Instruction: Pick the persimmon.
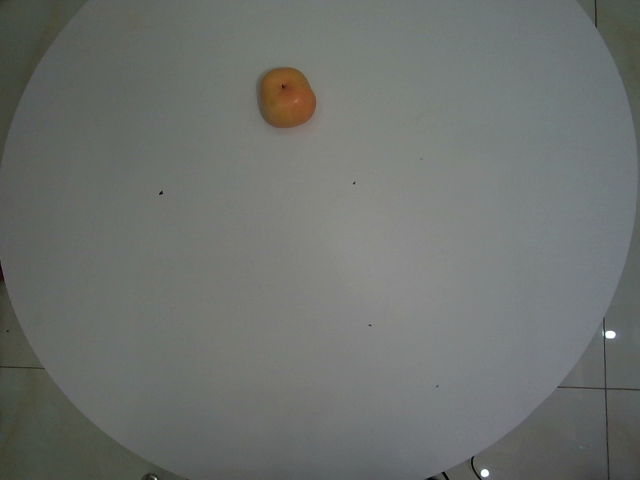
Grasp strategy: vertical